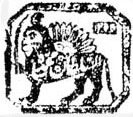
Signature of: mohammad shah qajar